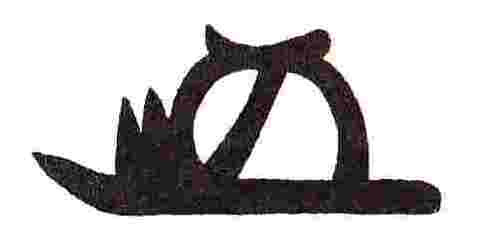
Signature of: tokugawa ietsuna